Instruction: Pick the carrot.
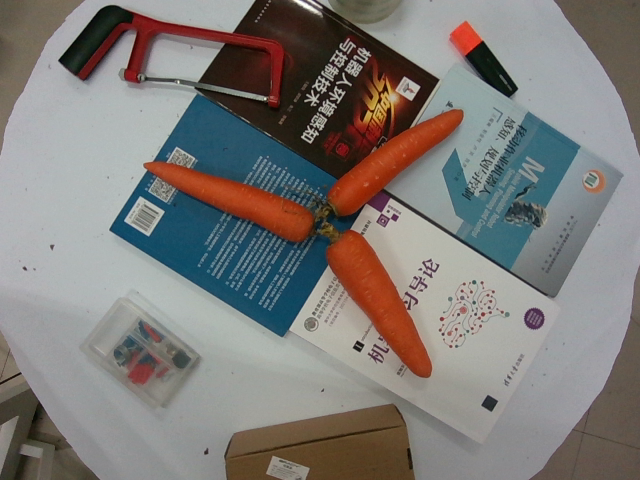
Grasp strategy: vertical